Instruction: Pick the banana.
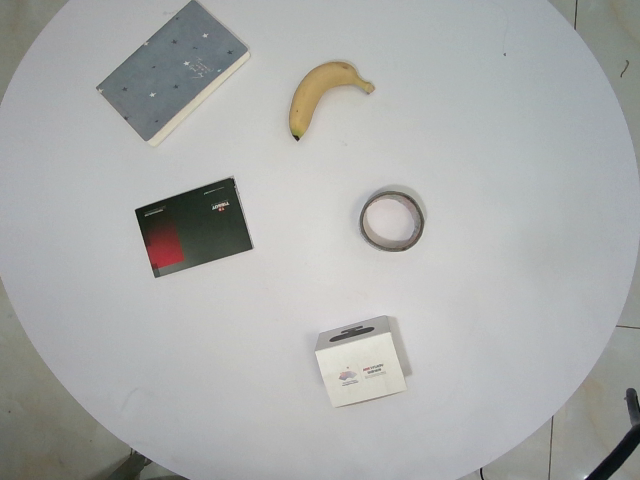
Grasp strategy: vertical